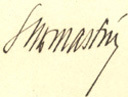
Signature of: vojtěch mastný